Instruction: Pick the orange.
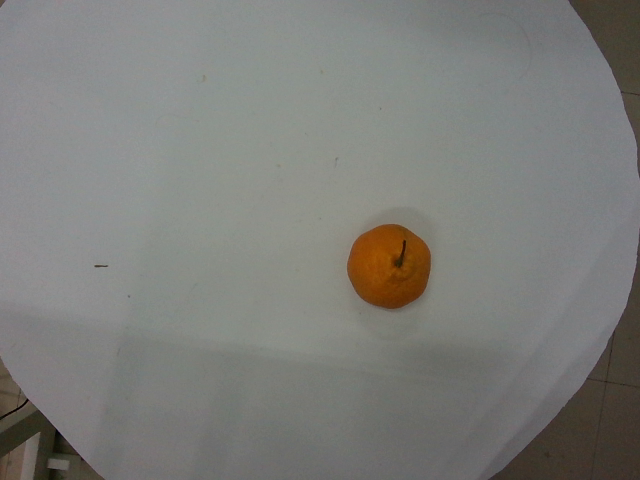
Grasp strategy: vertical